Question: What is the suspected problem?
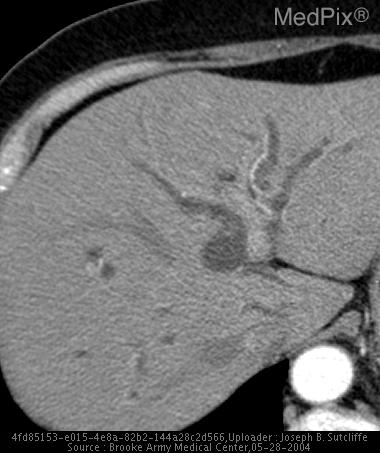
Answer: The findings suggest The images through the level of the liver and porta hepatis demonstrate extrahepatic and intrahepatic biliary ductal dilatation. Images through the level of the pancreas demonstrate a 3cm mass in the head of the pancreas. Pelvic images demonstrate thrombi within the right common iliac and left common femoral vein.. Another image demonstrating intrahepatic biliary ductal dilatation.. The patient might have a history of Painless jaundice..